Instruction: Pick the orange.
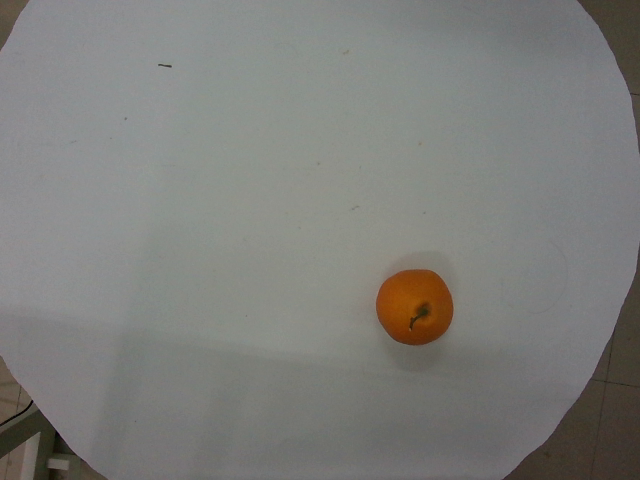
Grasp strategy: vertical